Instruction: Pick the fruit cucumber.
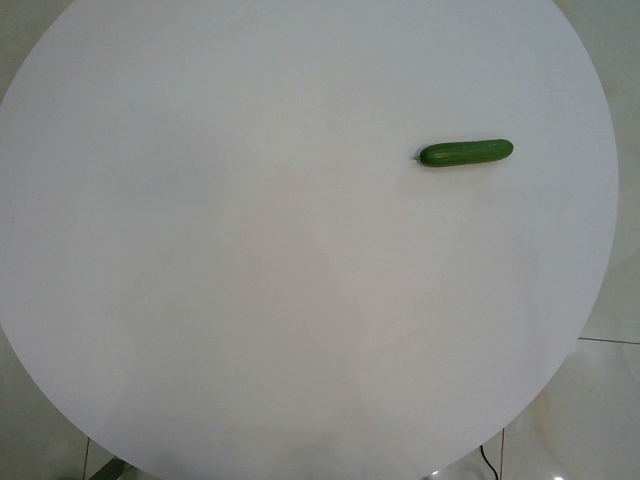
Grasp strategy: vertical